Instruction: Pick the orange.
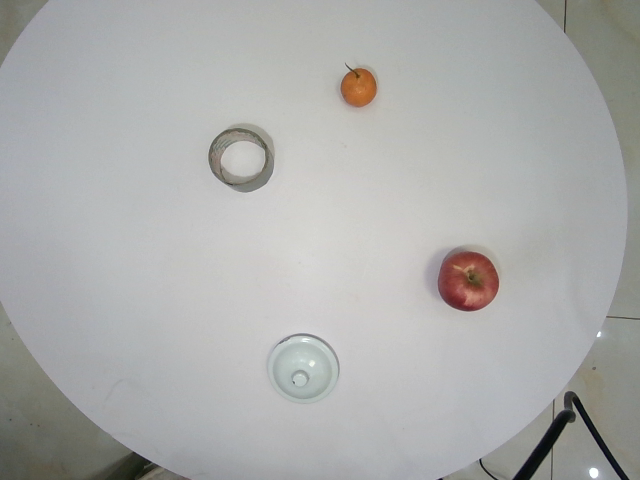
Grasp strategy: vertical